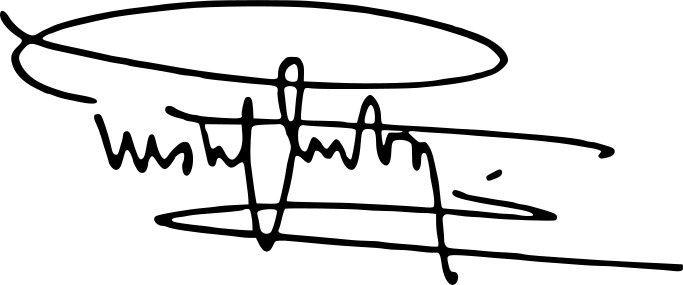
Signature of: gustaf vi adolf of sweden